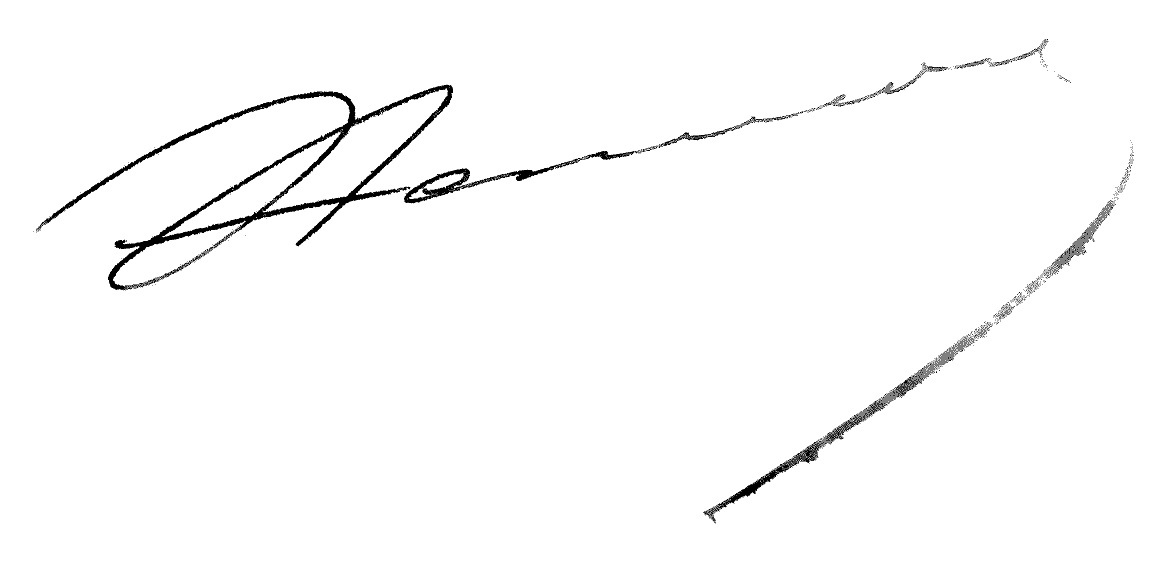
Signature of: célestin hennion